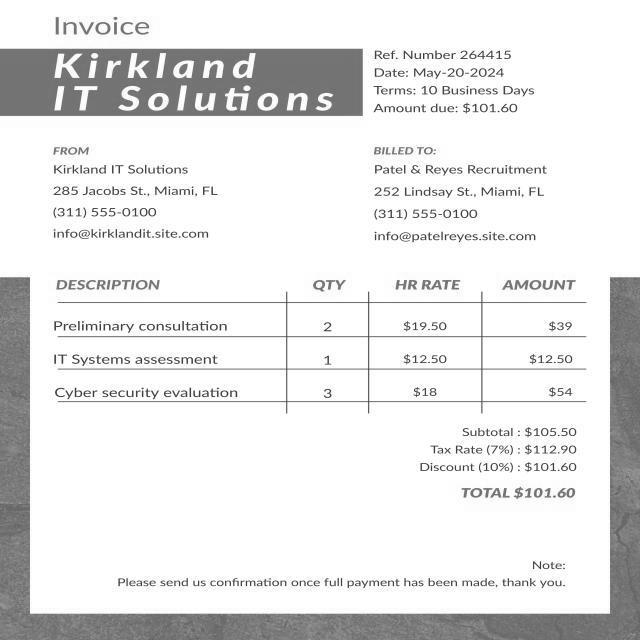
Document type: Invoice